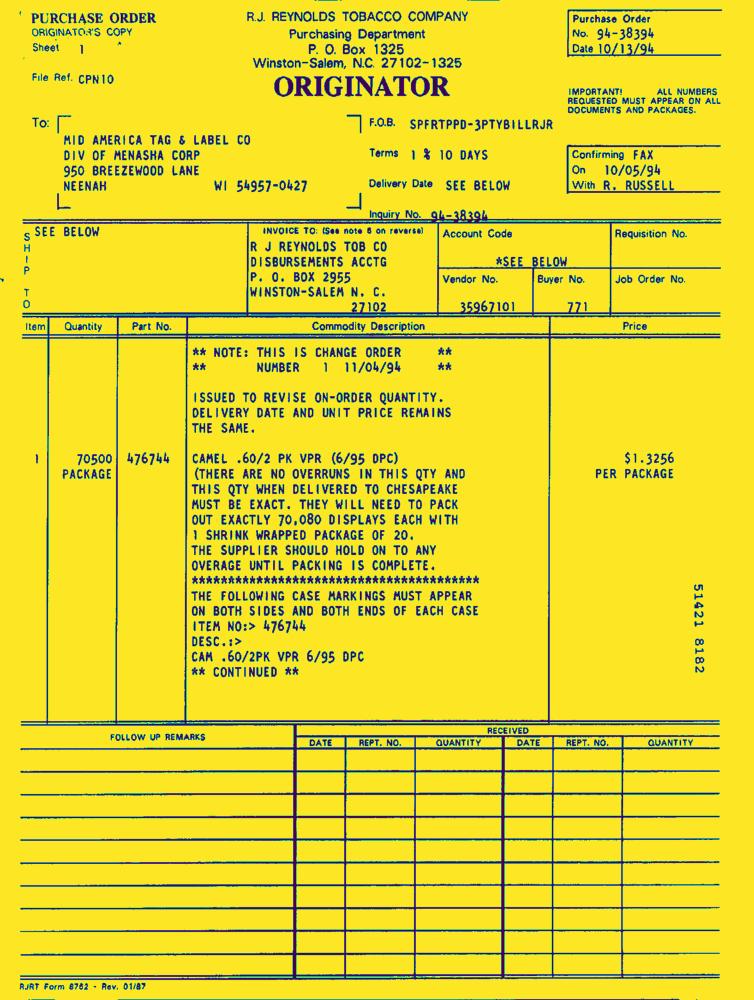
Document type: Invoice-Doc